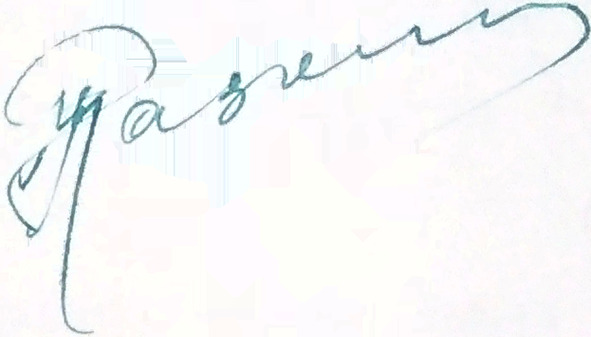
Signature of: ivan kazanets